Question: What is the earliest payment due date mentioned in the document?
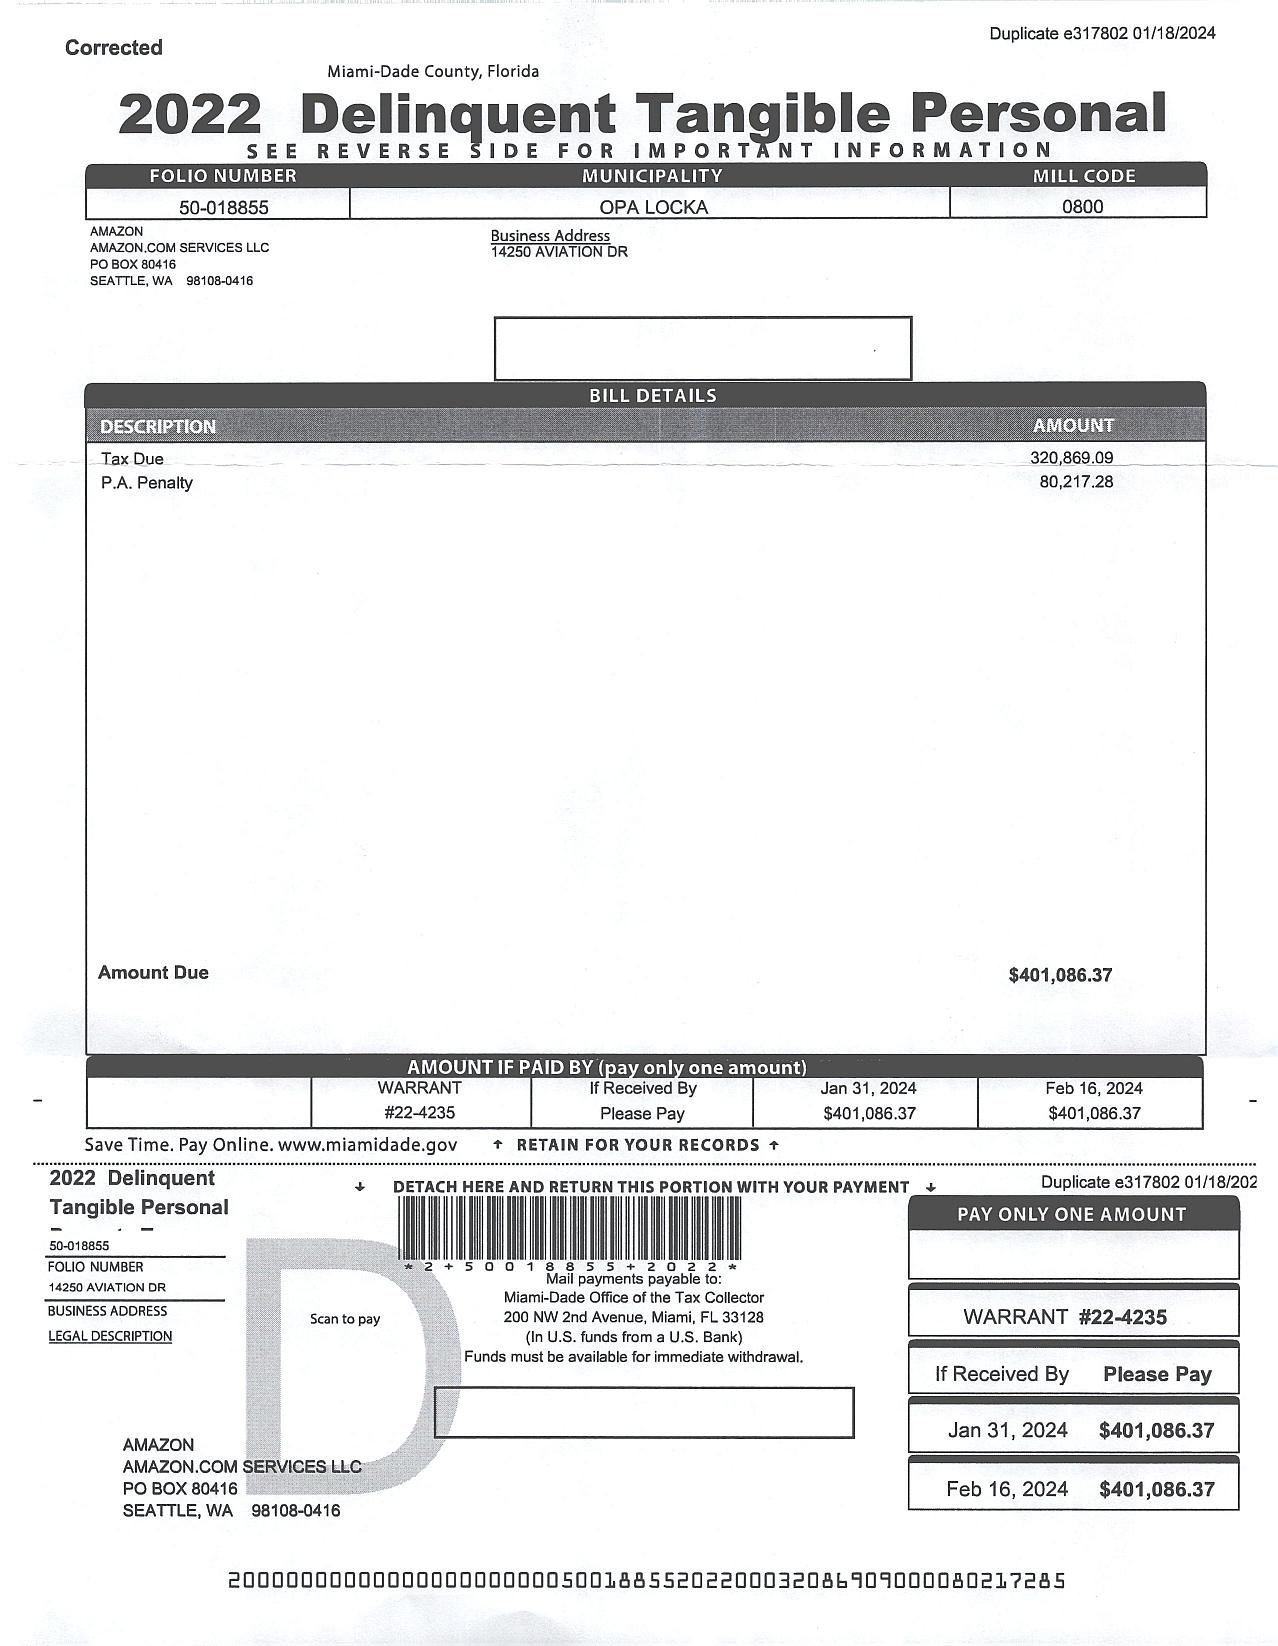
Answer: "31-Jan-24"